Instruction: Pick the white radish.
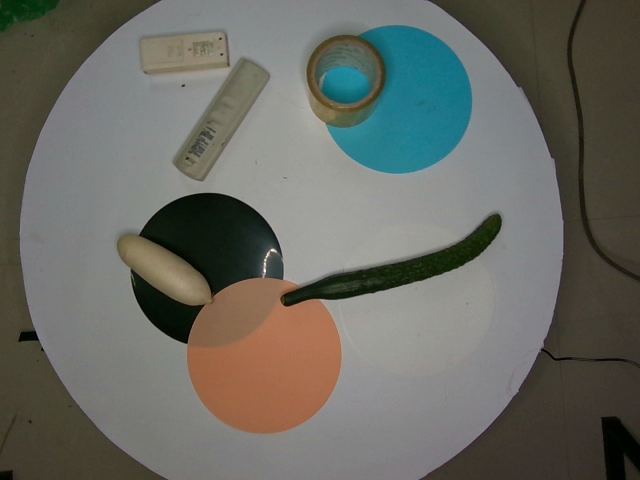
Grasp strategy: vertical